Question: How is the history relevant to the case?
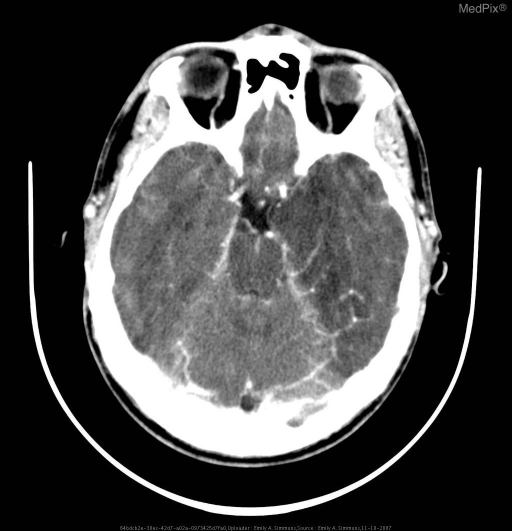
Answer: The patient's history of 21 y/o soldier deployed to Iraq.  Found down in barracks three days after being treated for non-specific viral illness. is key in understanding the case.